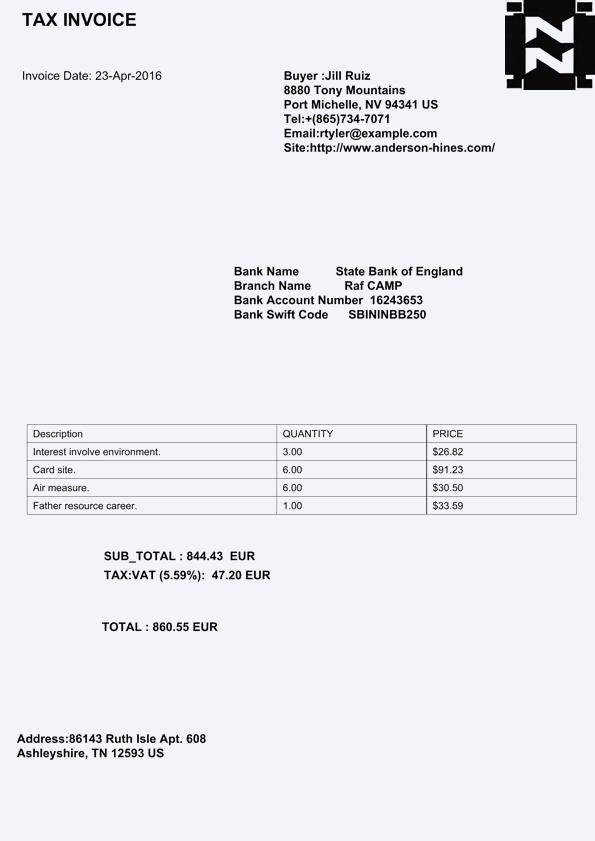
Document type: Invoice